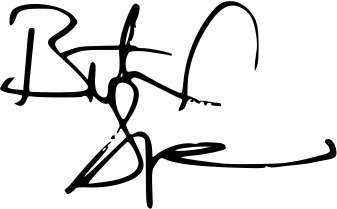
Signature of: britney spears